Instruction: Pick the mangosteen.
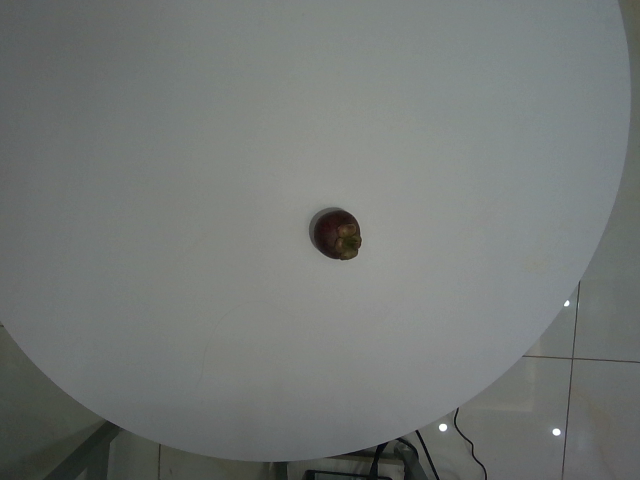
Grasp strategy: vertical